Question: What is the name of the tenant mentioned in the document?
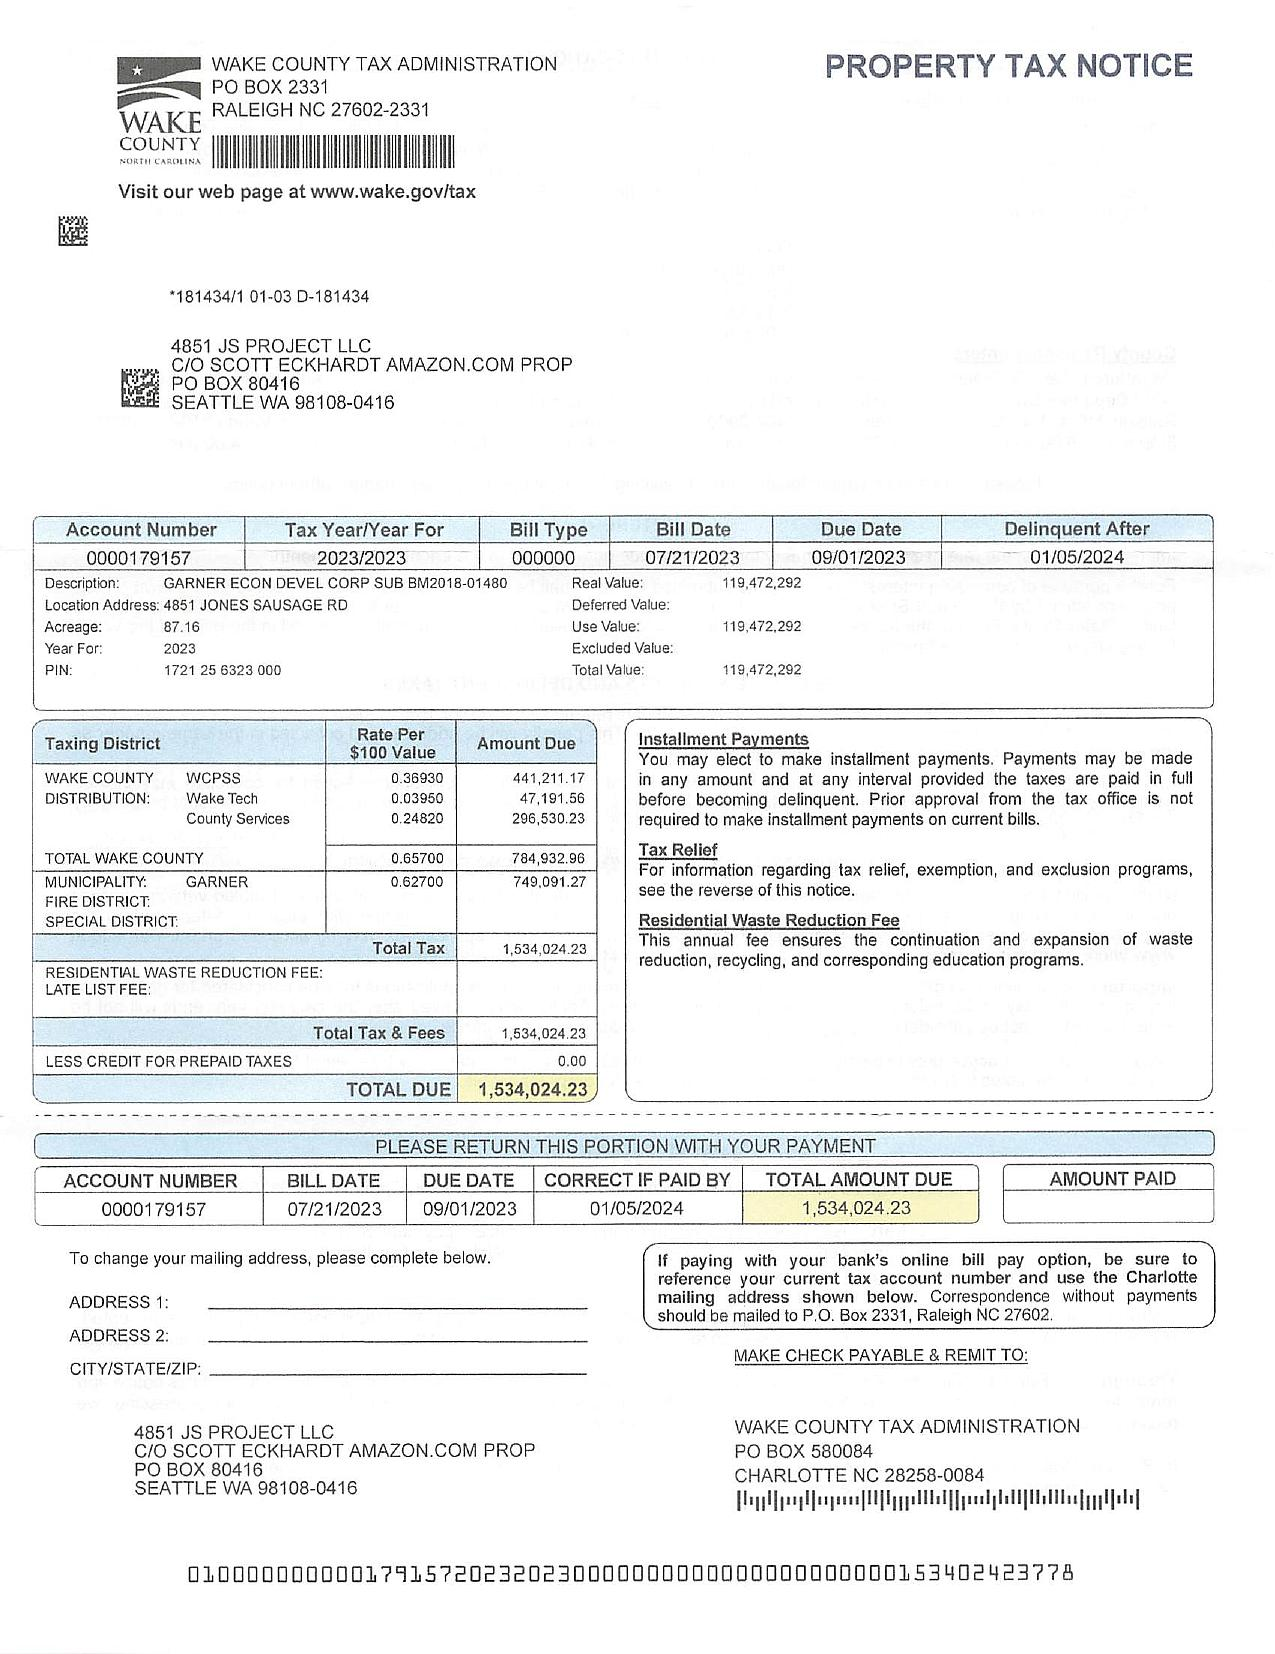
Answer: "4851 JS PROJECT LLC C/O SCOTT ECKHARDT AMAZON.COM PROP"